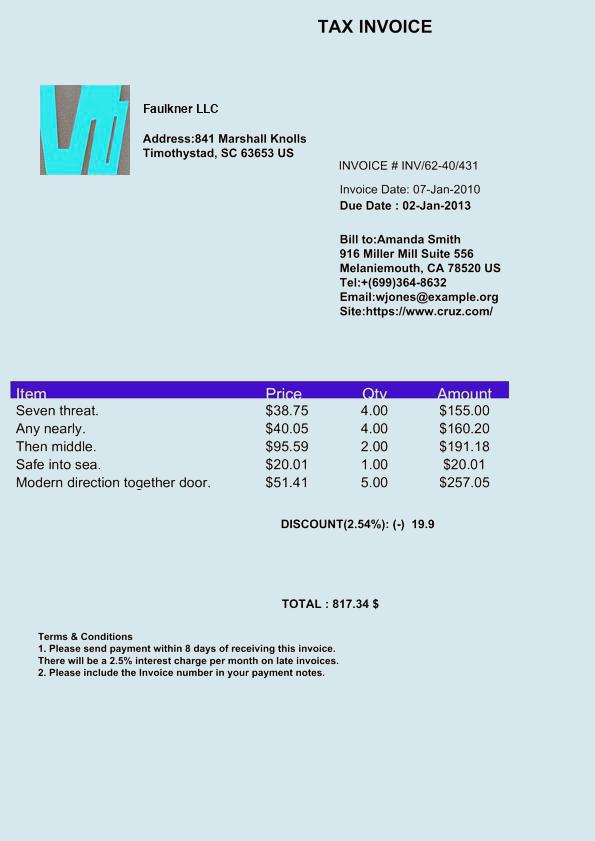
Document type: Invoice